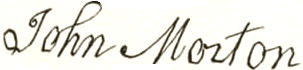
Signature of: john morton